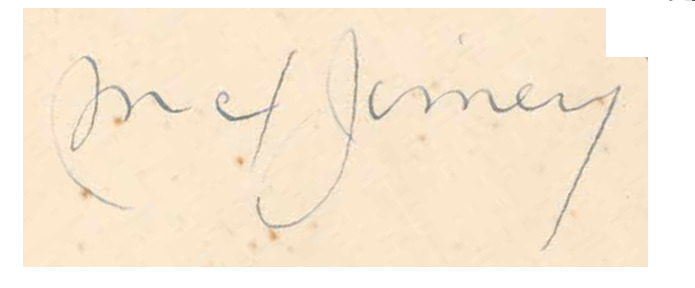
Signature of: max jiménez